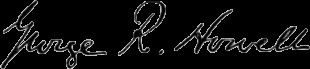
Signature of: george rogers howell